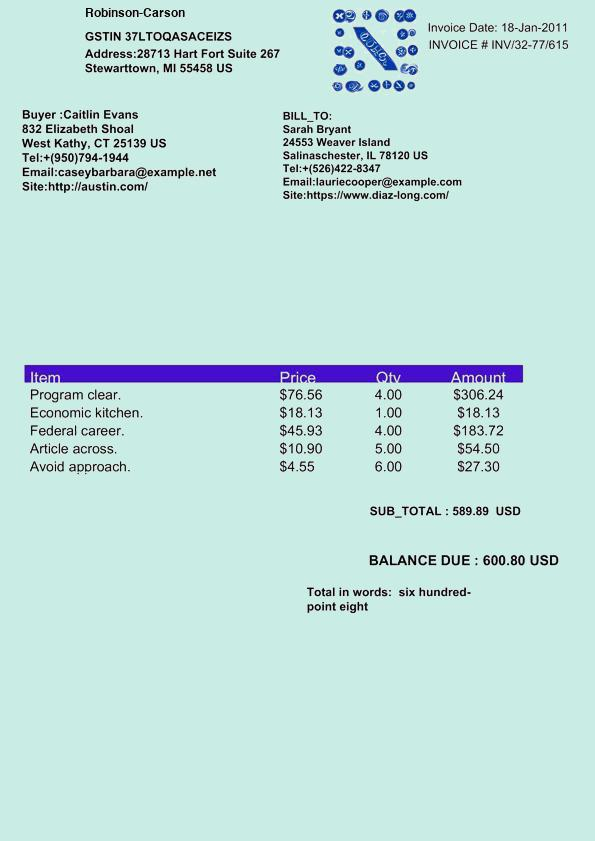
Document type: Invoice